Question: Which state is mentioned in the document?
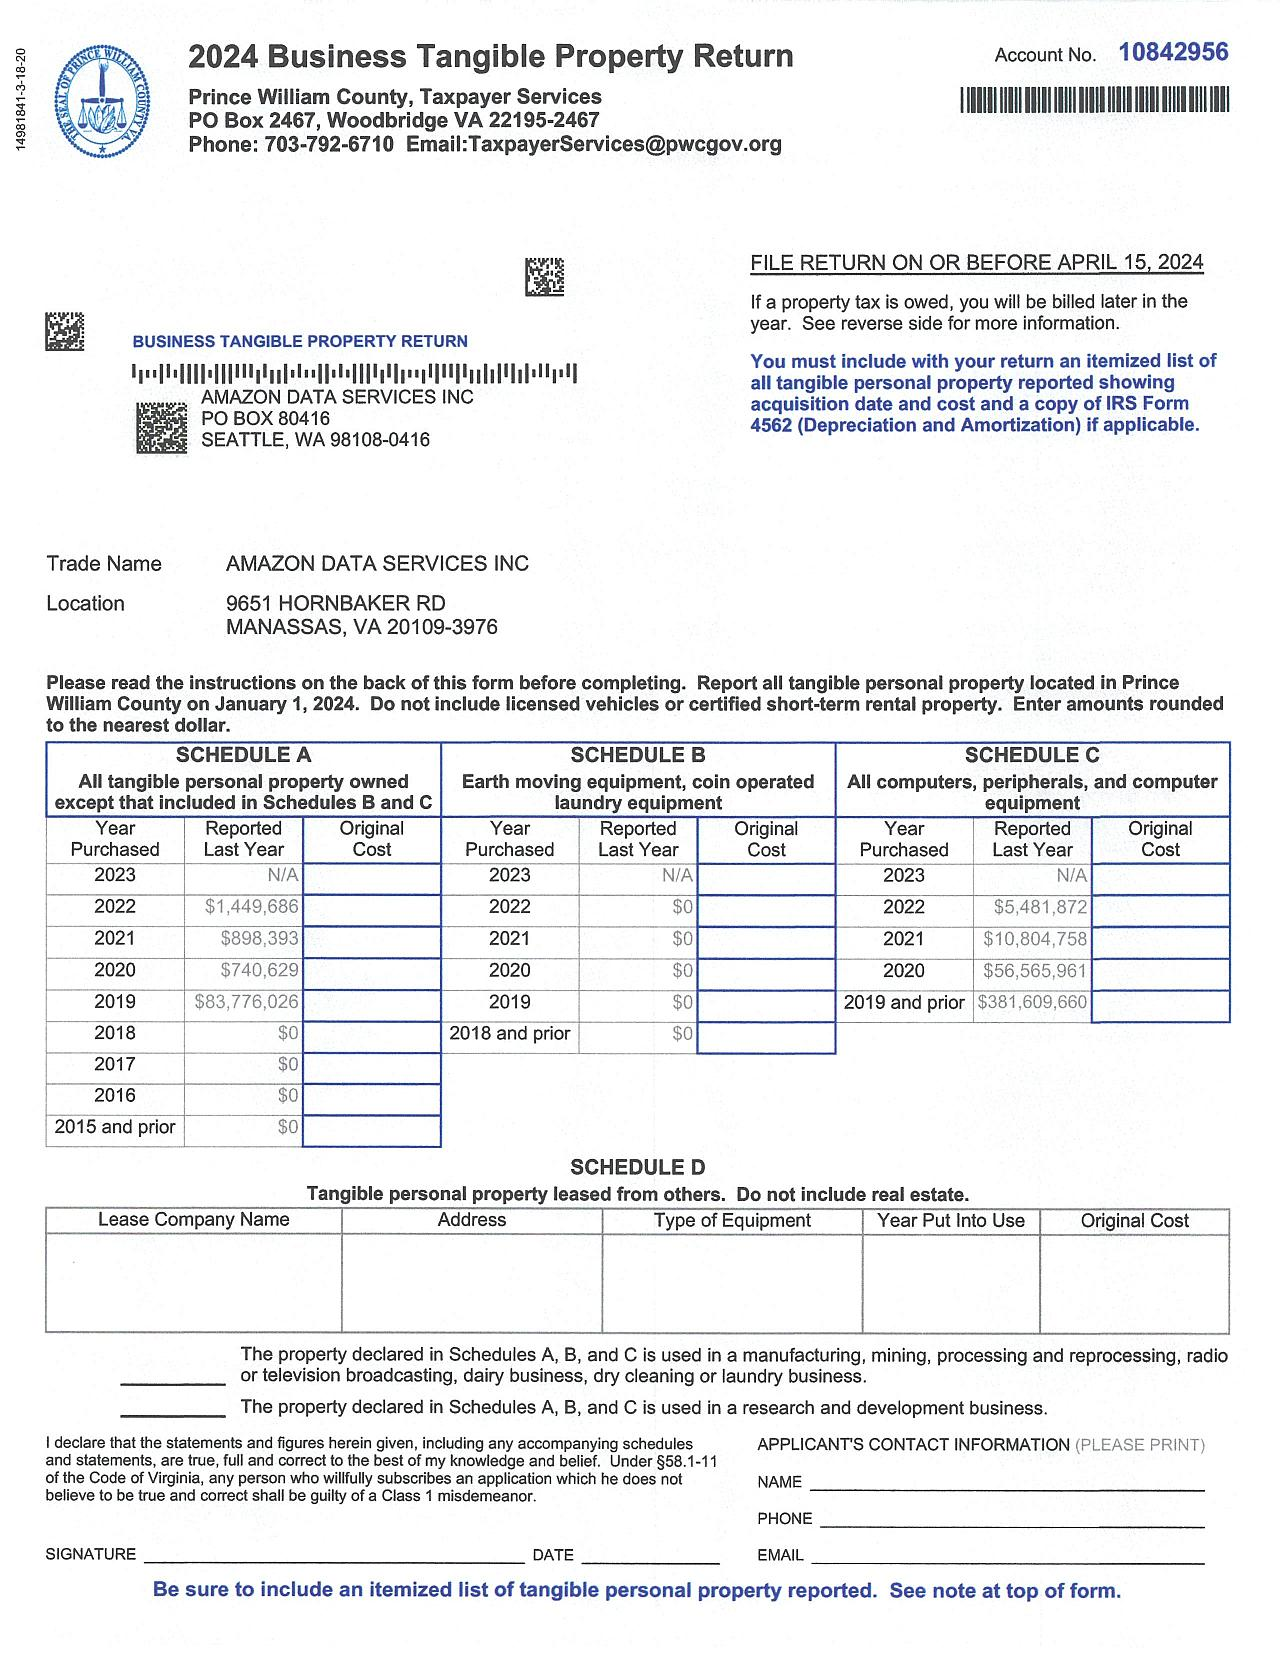
Answer: "VA"